Question: What type of tax is indicated in the document, personal property or real estate?
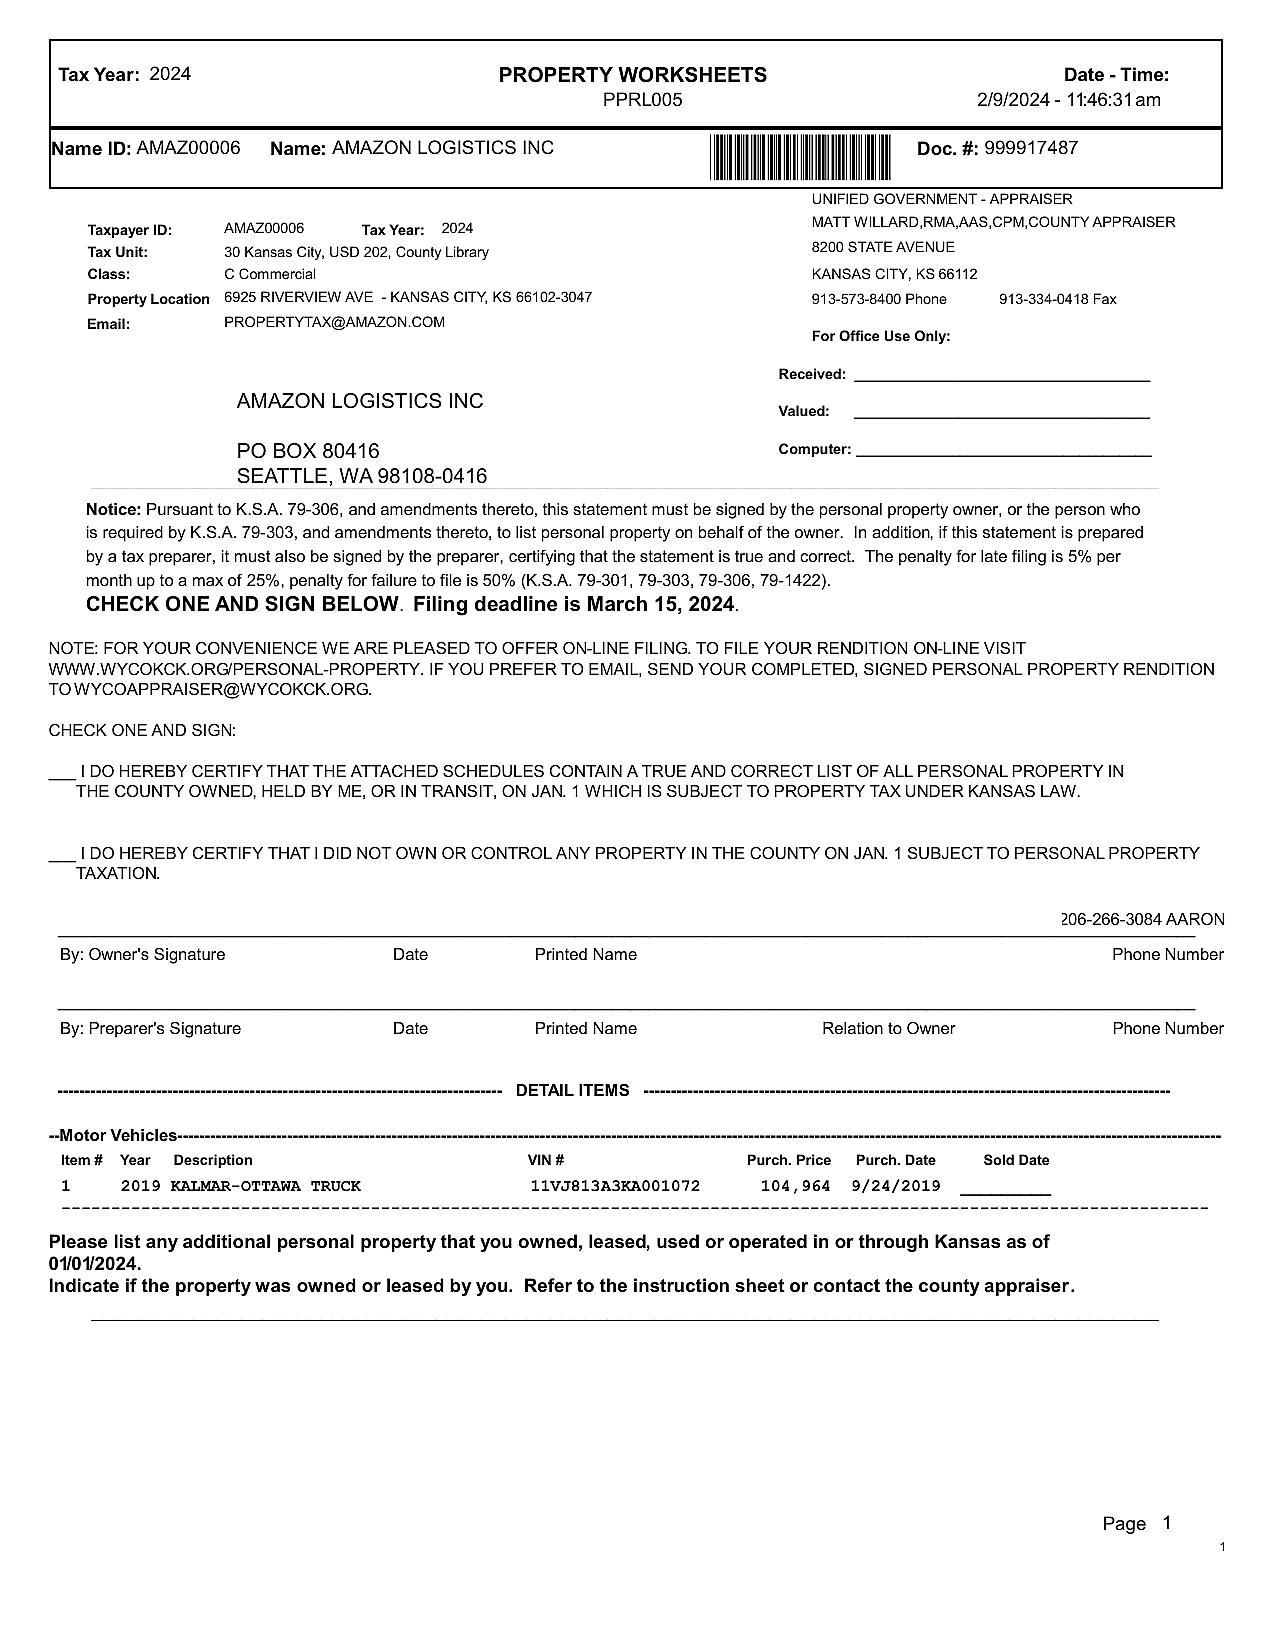
Answer: "Personal Property Tax"